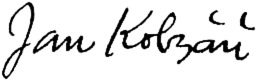
Signature of: jan kobzáň